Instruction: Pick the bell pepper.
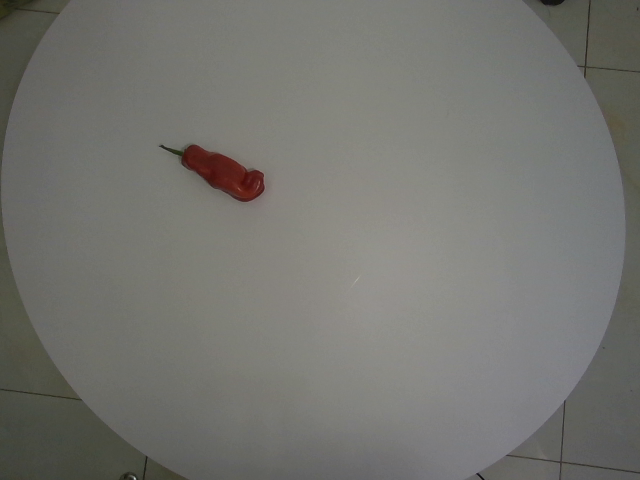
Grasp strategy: vertical